Question: What is the suspected problem?
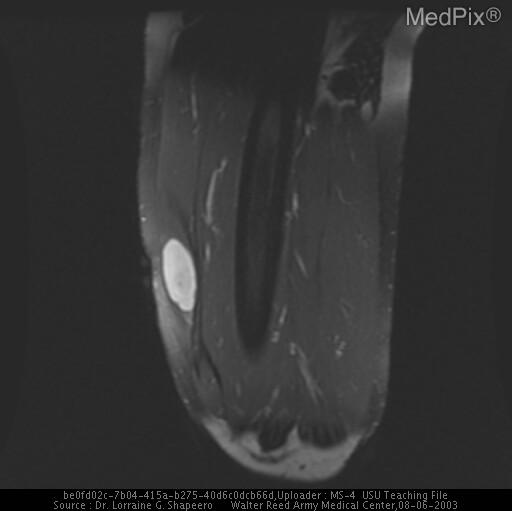
Answer: The findings suggest PLAIN RADIOGRAPH: A-P and lateral views of the right femur from 7/9/2002 demonstrate no bone abnormalities.  No soft tissue abnormalities are evident. MRI: A right rectus femoris mass measuring 4.5x2.4x2.5cm shows intermediate- signal intensity periphery with low-signal-intensity center on T1-weighted MR images and predominantly high signal intensity mass on T2-weighted MR image with low-signal-intensity septae posteriorly. After contrast-enhancement, there is a thick rim of peripheral enhancement with non-enhancing areas centrally. These findings were consistent with a myxoid liposarcoma.. After contrast-enhancement, there is a thick rim of peripheral enhancement with non-enhancing areas centrally. These findings were consistent with a myxoid liposarcoma.. The patient might have a history of 34-year-old male with self-palpated slowly growing right thigh mass just above the knee. Mass painful with percussion..